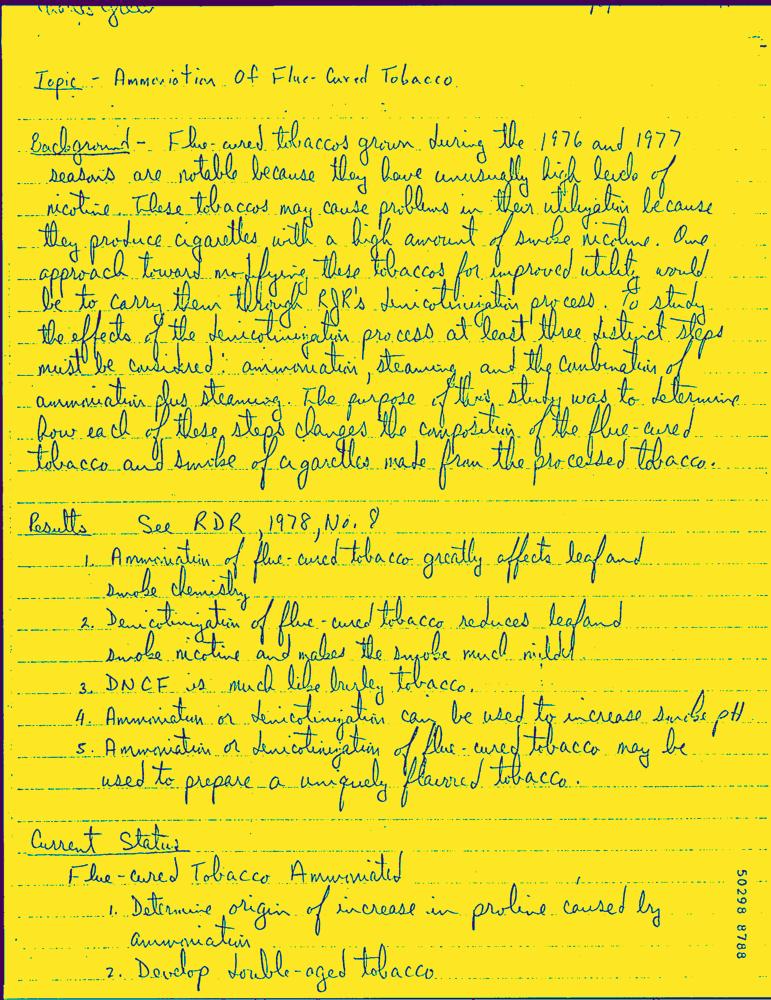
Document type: Hand-Written